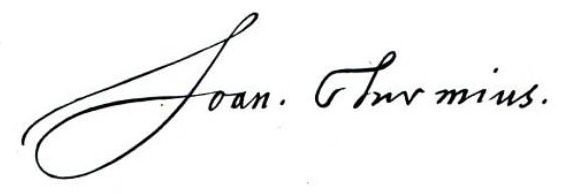
Signature of: johannes sturm